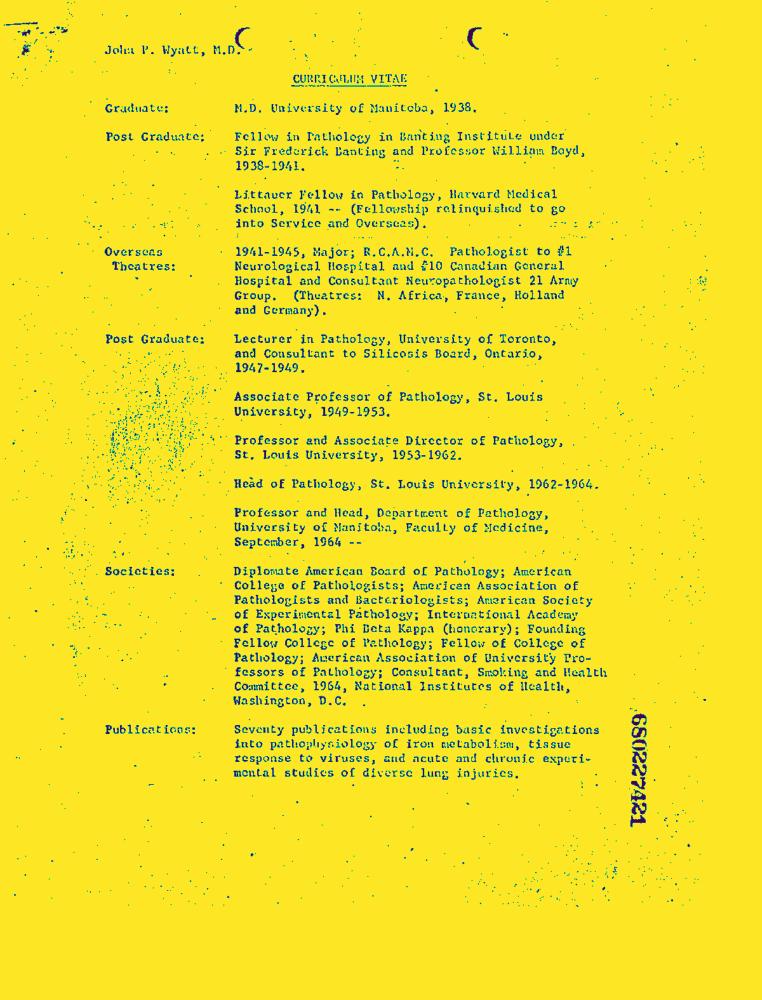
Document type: Resume-Doc